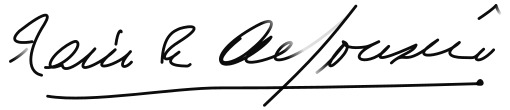
Signature of: raúl alfonsín